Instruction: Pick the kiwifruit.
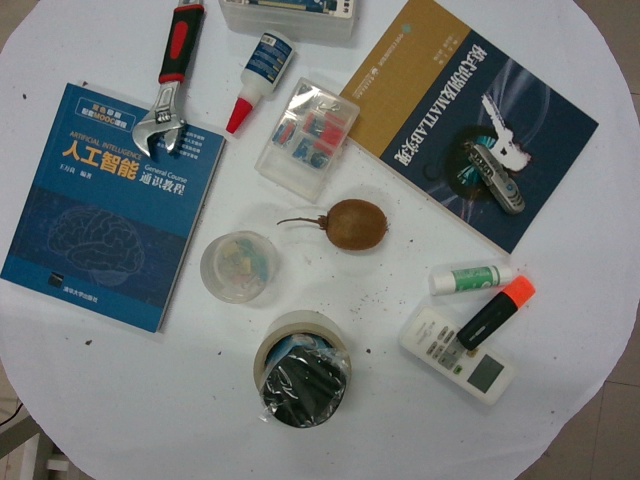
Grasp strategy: vertical